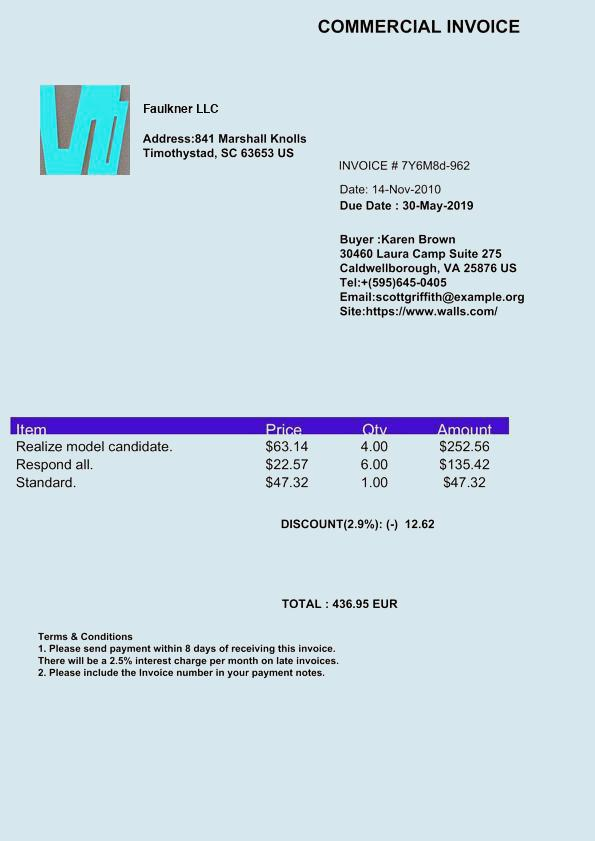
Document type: Invoice